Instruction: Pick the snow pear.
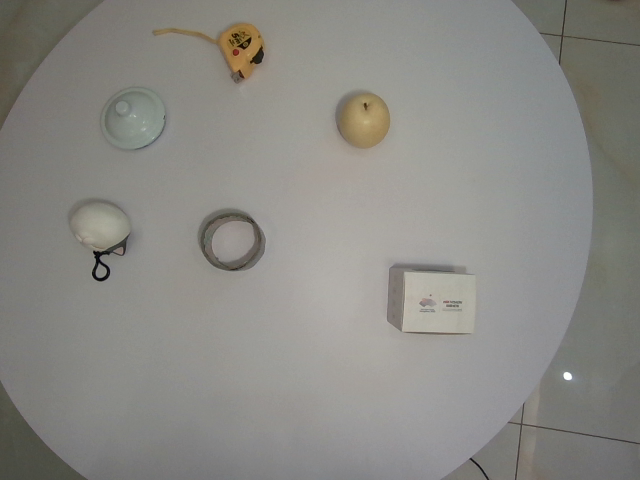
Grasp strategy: vertical